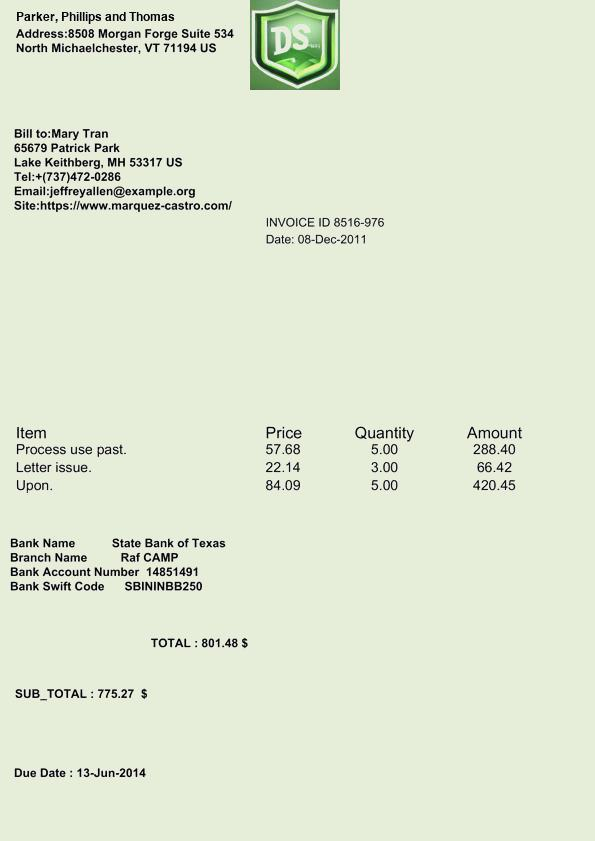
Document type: Invoice